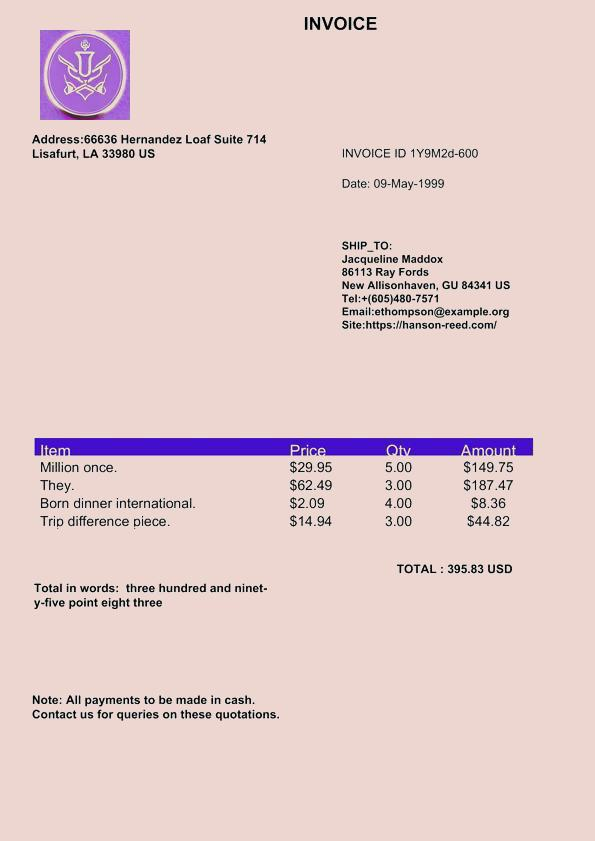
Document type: Invoice